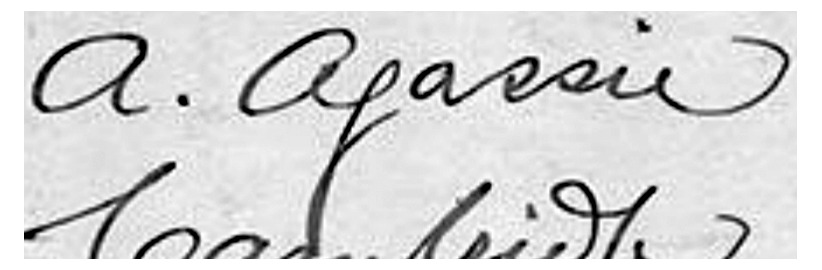
Signature of: alexander emanuel agassiz